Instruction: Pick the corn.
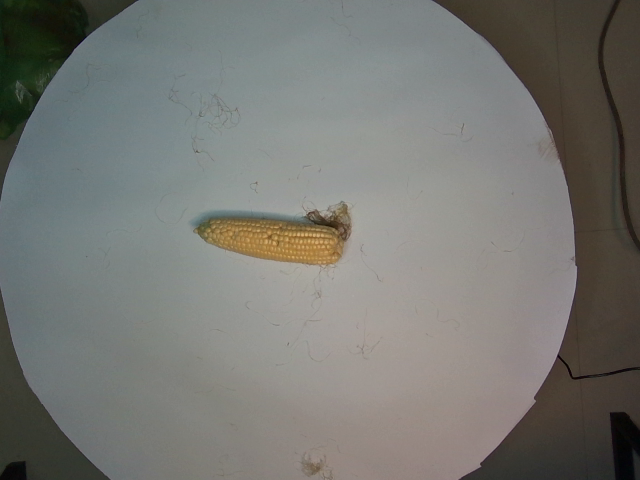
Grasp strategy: vertical